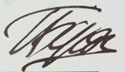
Signature of: petar beron